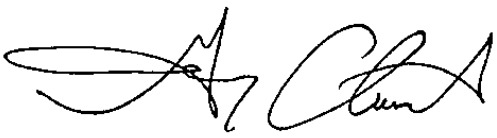
Signature of: george amedore